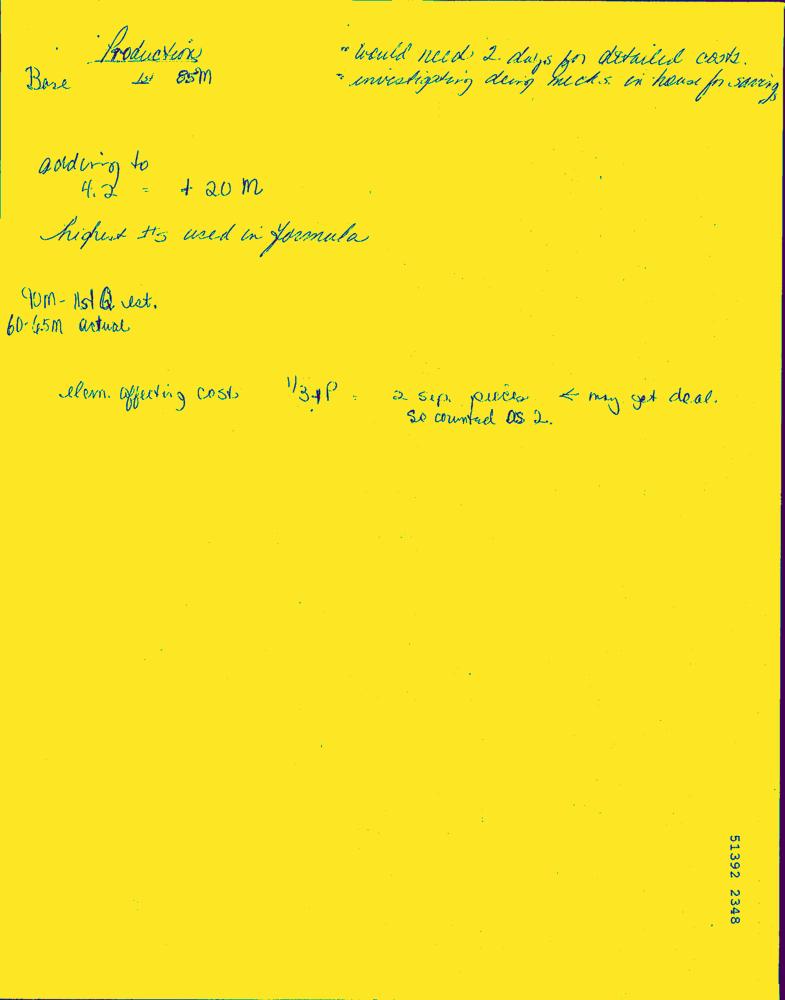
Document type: Hand-Written